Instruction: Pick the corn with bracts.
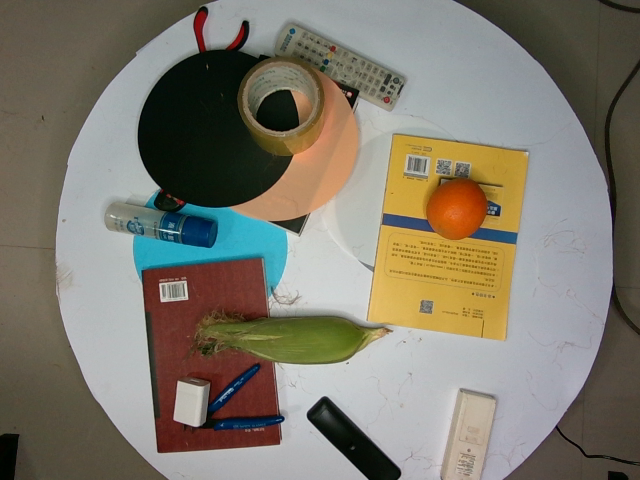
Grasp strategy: vertical